Question: How does the patient history play a role?
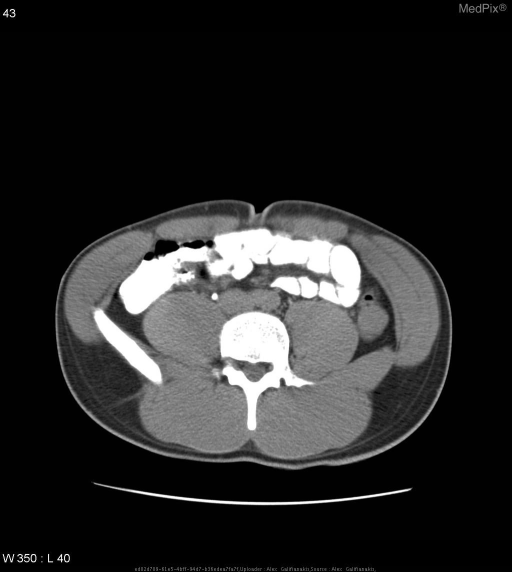
Answer: The patient's history of 19 year-old male with epigastric abdominal pain and hematochezia. is key in understanding the case.